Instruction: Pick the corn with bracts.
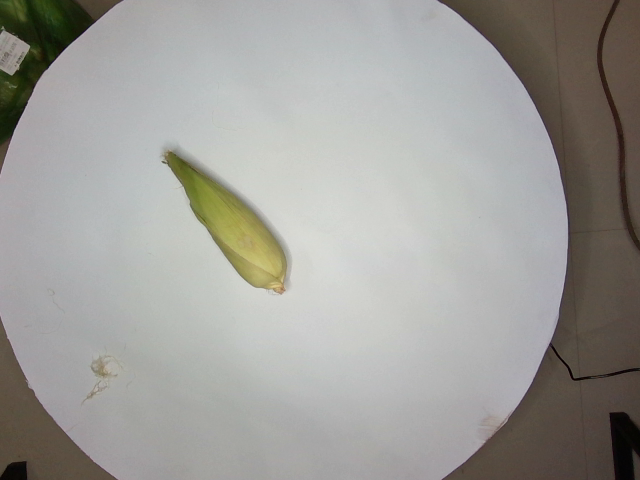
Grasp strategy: vertical